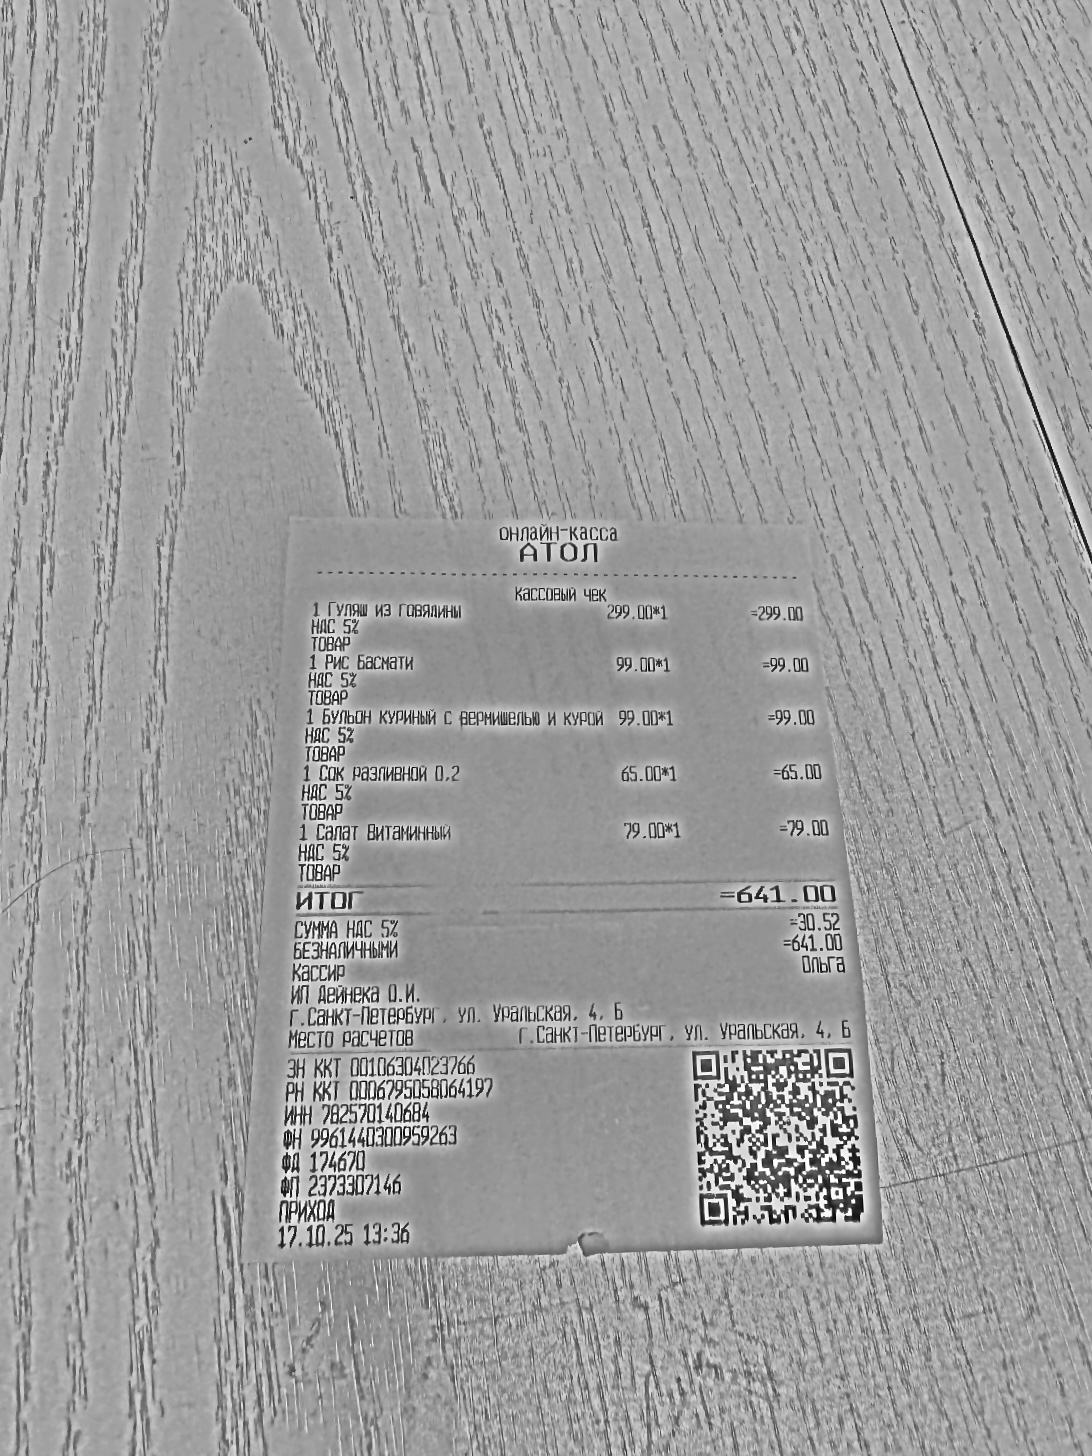
Продавец: ИП Дейнека О.И.
ИНН: 782570140684
Дата: 17.10.25
Товары: 1 Гуляш из говядины; 1 Рис Басмати; 1 Бульон куриный с вермишелью и курой; 1 Сок разливной 0,2; 1 Салат Витаминный
Количество: 1; 1; 1; 1; 1
Цена: 299.00; 99.00; 99.00; 65.00; 79.00
Сумма: 299.00; 99.00; 99.00; 65.00; 79.00
Итого: 641.00